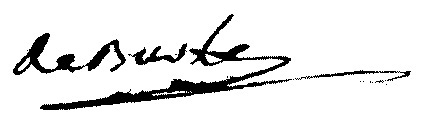
Signature of: jean charles françois de burle